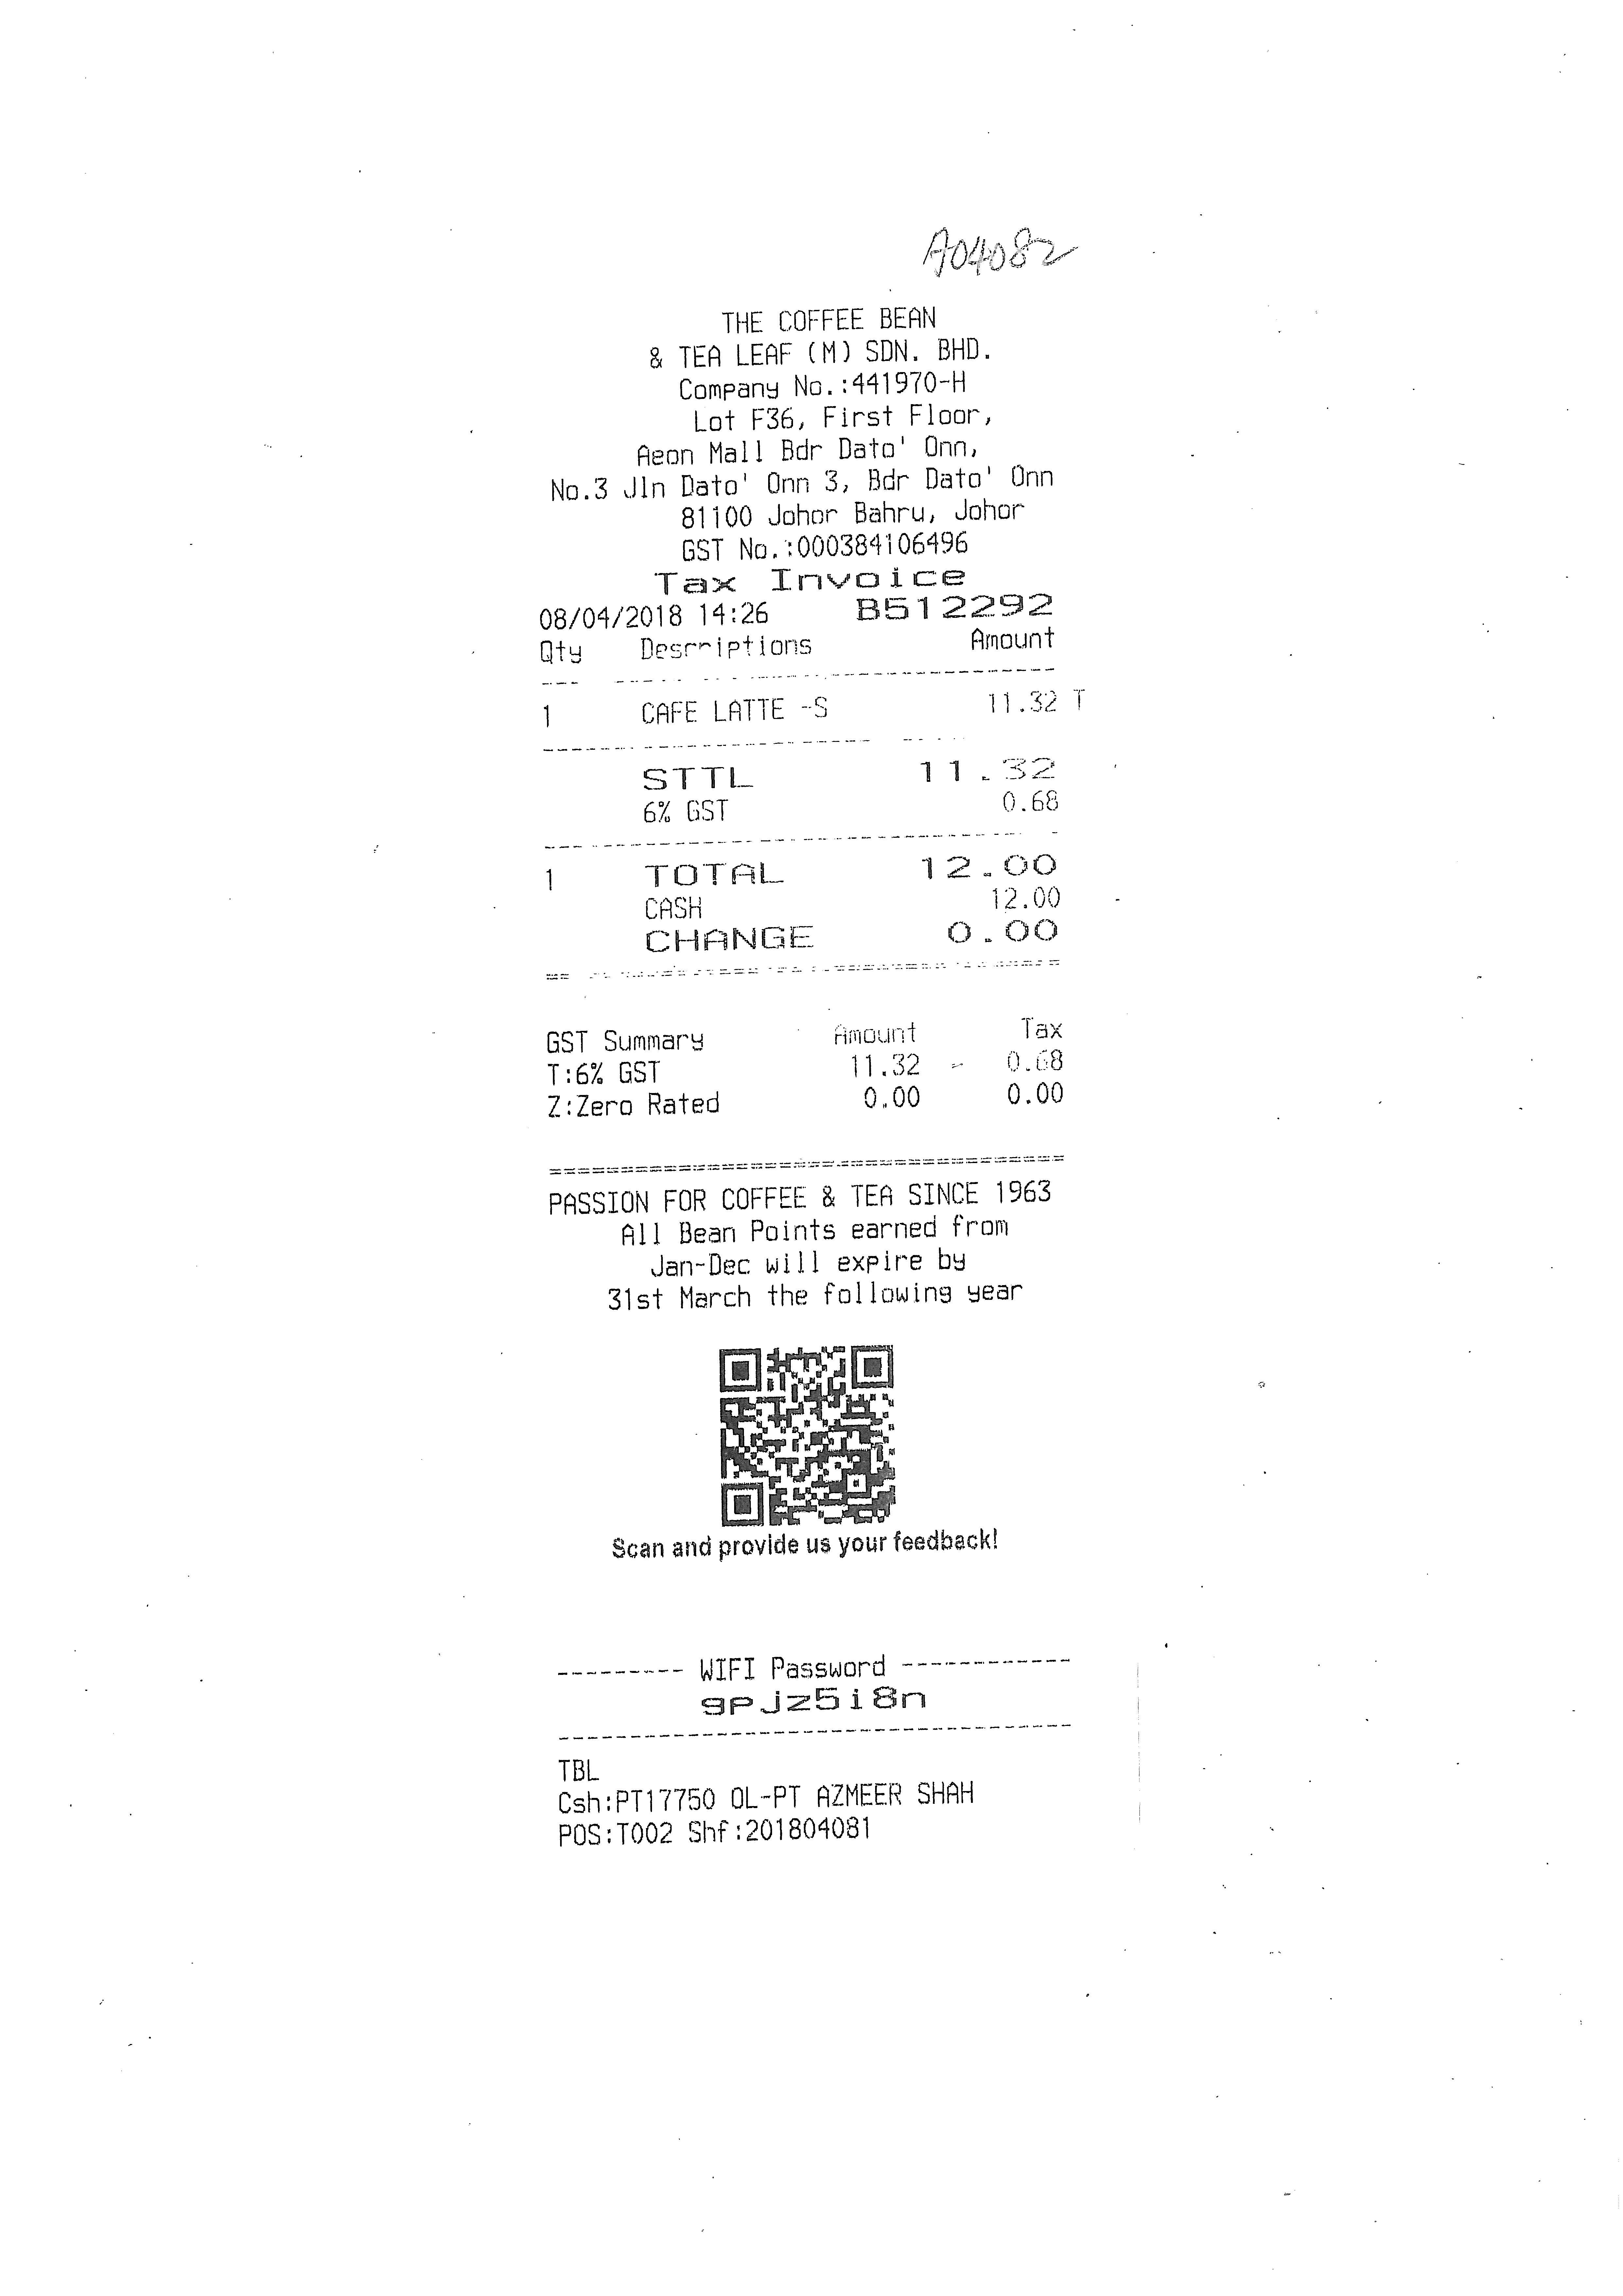
THE COFFEE BEAN
& TEA LEAF (M) SDN. BHD.
COMPANY NO.:441970-H
LOT F36, FIRST FLOOR,
AEON MALL BDR DATO' ONN,
NO.3 JLN DATO' ONN 3, BDR DATO' ONN
81100 JOHOR BAHRU, JOHOR
GST NO.:000384106496
TAX INVOICE
08/04/2018 14:26
B512292
QTY
DESCRIPTIONS
AMOUNT
1
CAFE LATTE -S
11.32 T
STTL
11.32
6% GST
0.68
1
TOTAL
12.00
CASH
12.00
CHANGE
0.00
GST SUMMARY
AMOUNT
TAX
T:6% GST
11.32
0.68
Z:ZERO RATED
0.00
0.00
PASSION FOR COFFEE & TEA SINCE 1963
ALL BEAN POINTS EARNED FROM
JAN-DEC WILL EXPIRE BY
31ST MARCH THE FOLLOWING YEAR
SCAN AND PROVIDE US YOUR FEEDBACK!
WIFI PASSWORD
9PJZ5I8N
TBL
CSH:PT17750 OL-PT AZMEER SHAH
POS:T002 SHF:201804081